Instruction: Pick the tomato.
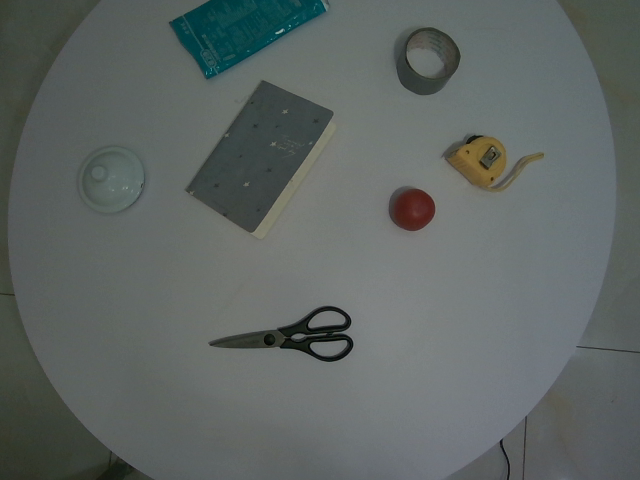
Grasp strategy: vertical